Please extract the written amount, numerical amount, recipient's name, date on the cheque, and the bank's name from the image.
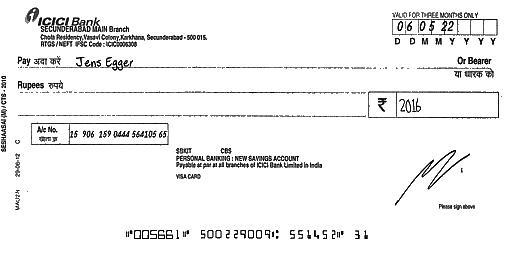
amt_in_words:
amt_in_figures: 2016
payee_name: Jens Egger
bank_name: ICICI Bank
cheque_date: 06/05/22